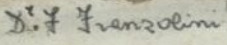
Signature of: fernando franzolini